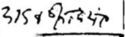
Signature of: yadav prasad pant